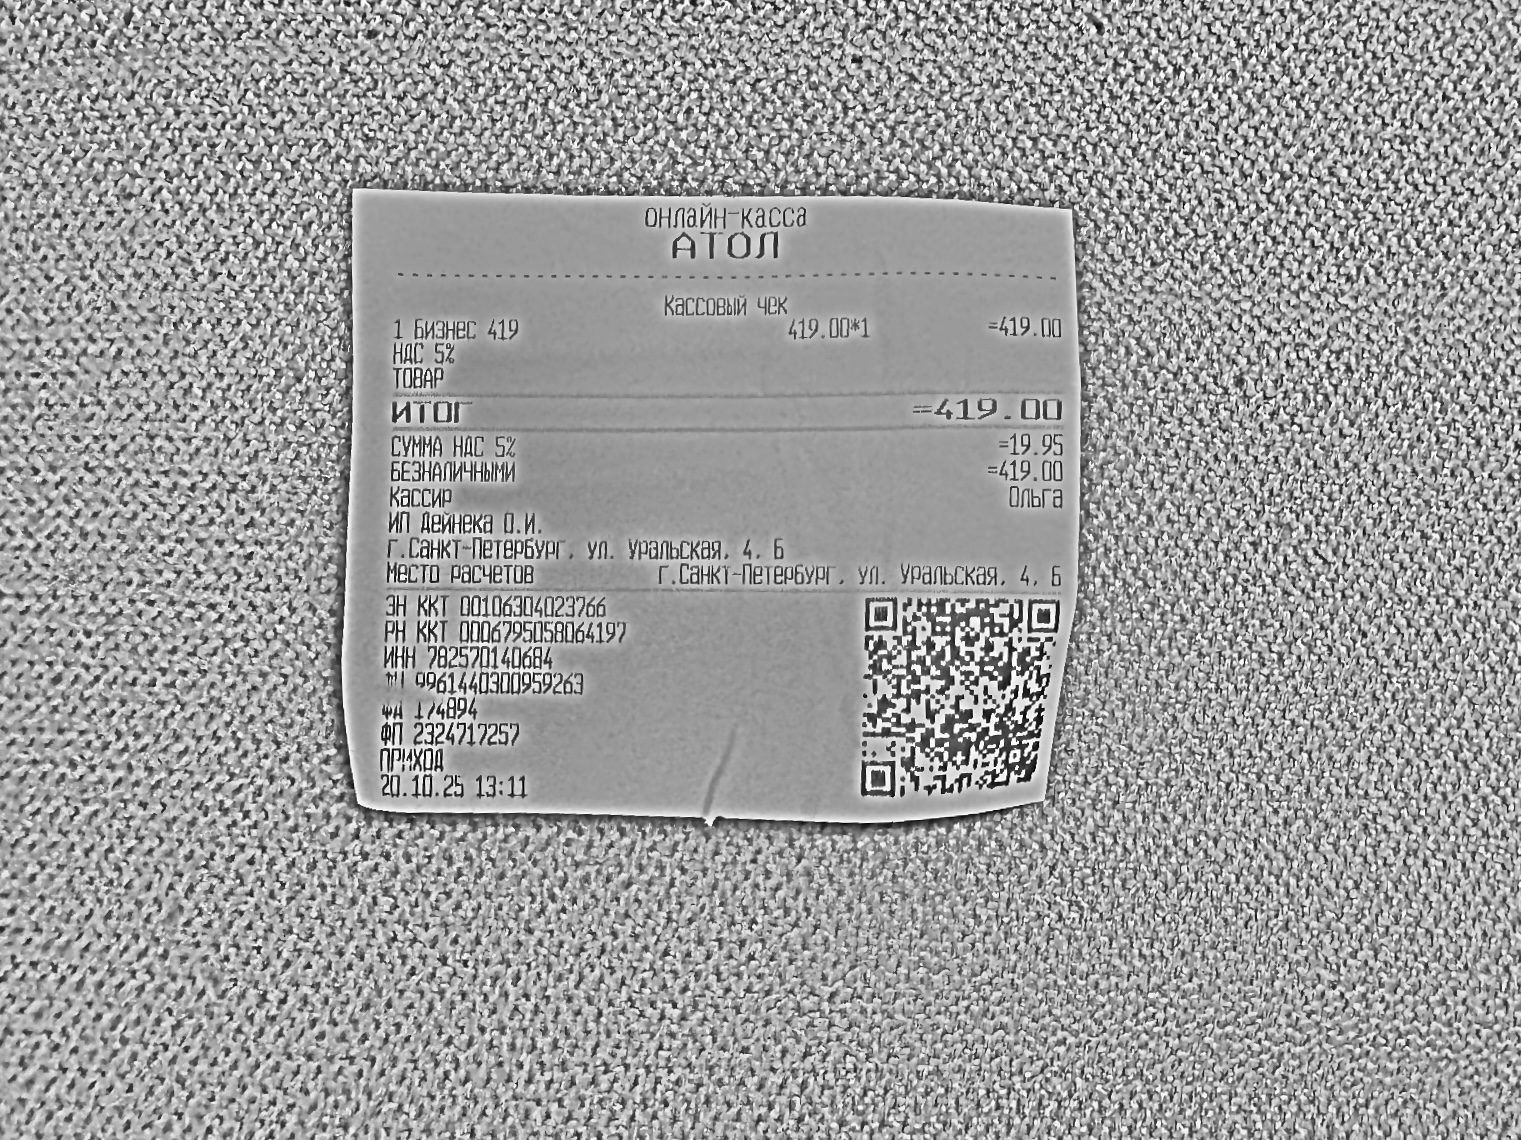
Продавец: ИП Дейнека О.И.
ИНН: 782570140684
Дата: 20.10.25
Товары: 1 Бизнес 419
Количество: 1
Цена: 419.00
Сумма: 419.00
Итого: 419.00